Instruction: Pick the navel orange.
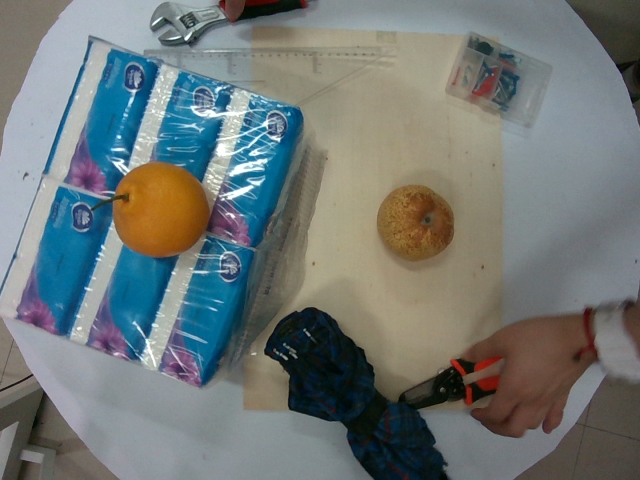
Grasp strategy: vertical